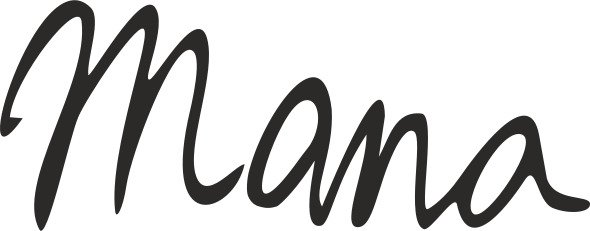
Signature of: mana ashida